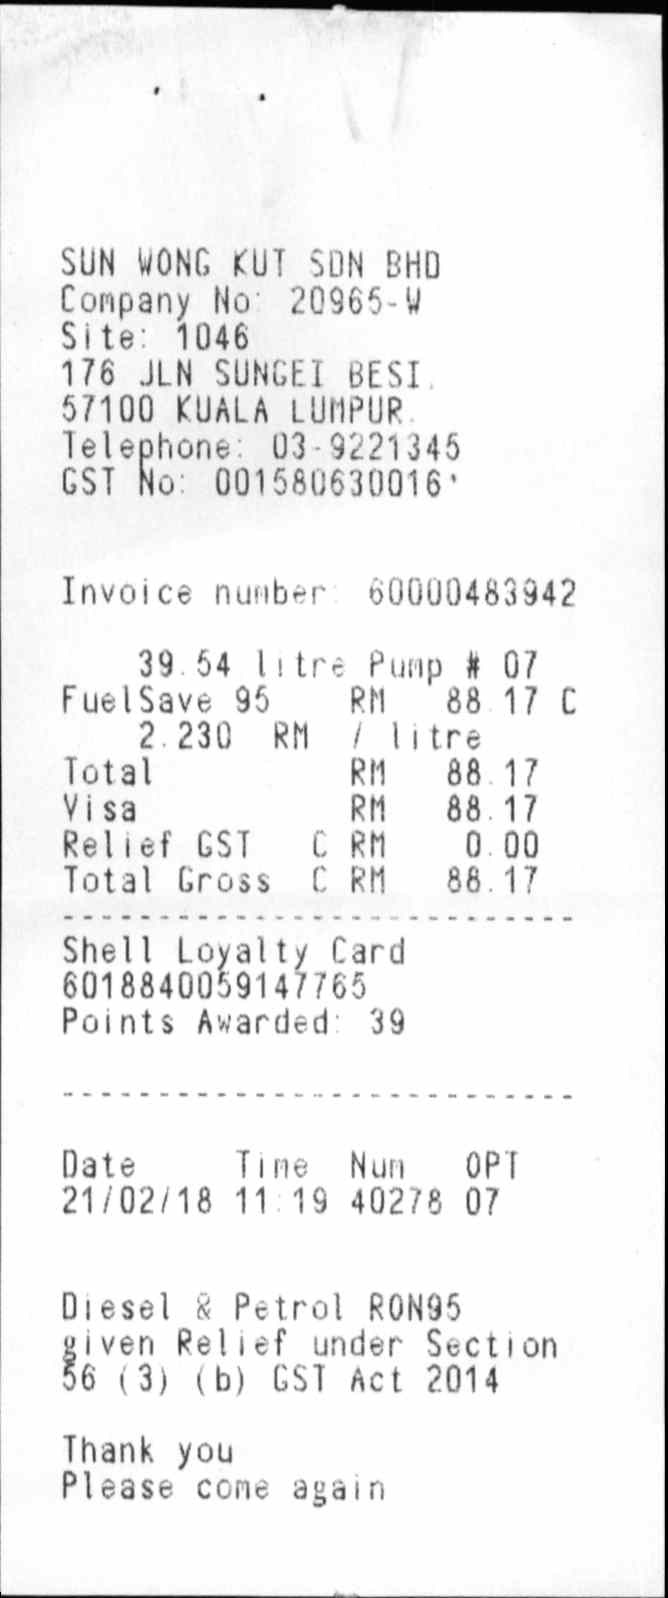
SUN WONG KUT SDN BHD
COMPANY NO: 20965-W
SITE: 1046
176 JLN SUNGEI BESI,
57100 KUALA LUMPUR.
TELEPHONE: 03-9221345
GST NO: 001580630016
INVOICE NUMBER 60000483942
39.54
39.54 LITRE PUMP # 07
FUEL SAVE 95
RM
88.17 C
2.230
RM
/
LITRE
TOTAL
RM
88.17
VISA
RM
88.17
RELIEF GST
C
RM
0.00
TOTAL GROSS
C
RM
88.17
SHELL LOYALTY CARD
6018840059147765
POINTS AWARDED: 39
DATE
TIME
NUN
OPT
21/02/18
11:19
40278 07
DIESEL & PETROL RON95
GIVEN RELIEF UNDER SECTION
56 (3) (B) GST ACT 2014
THANK YOU
PLEASE COME AGAIN